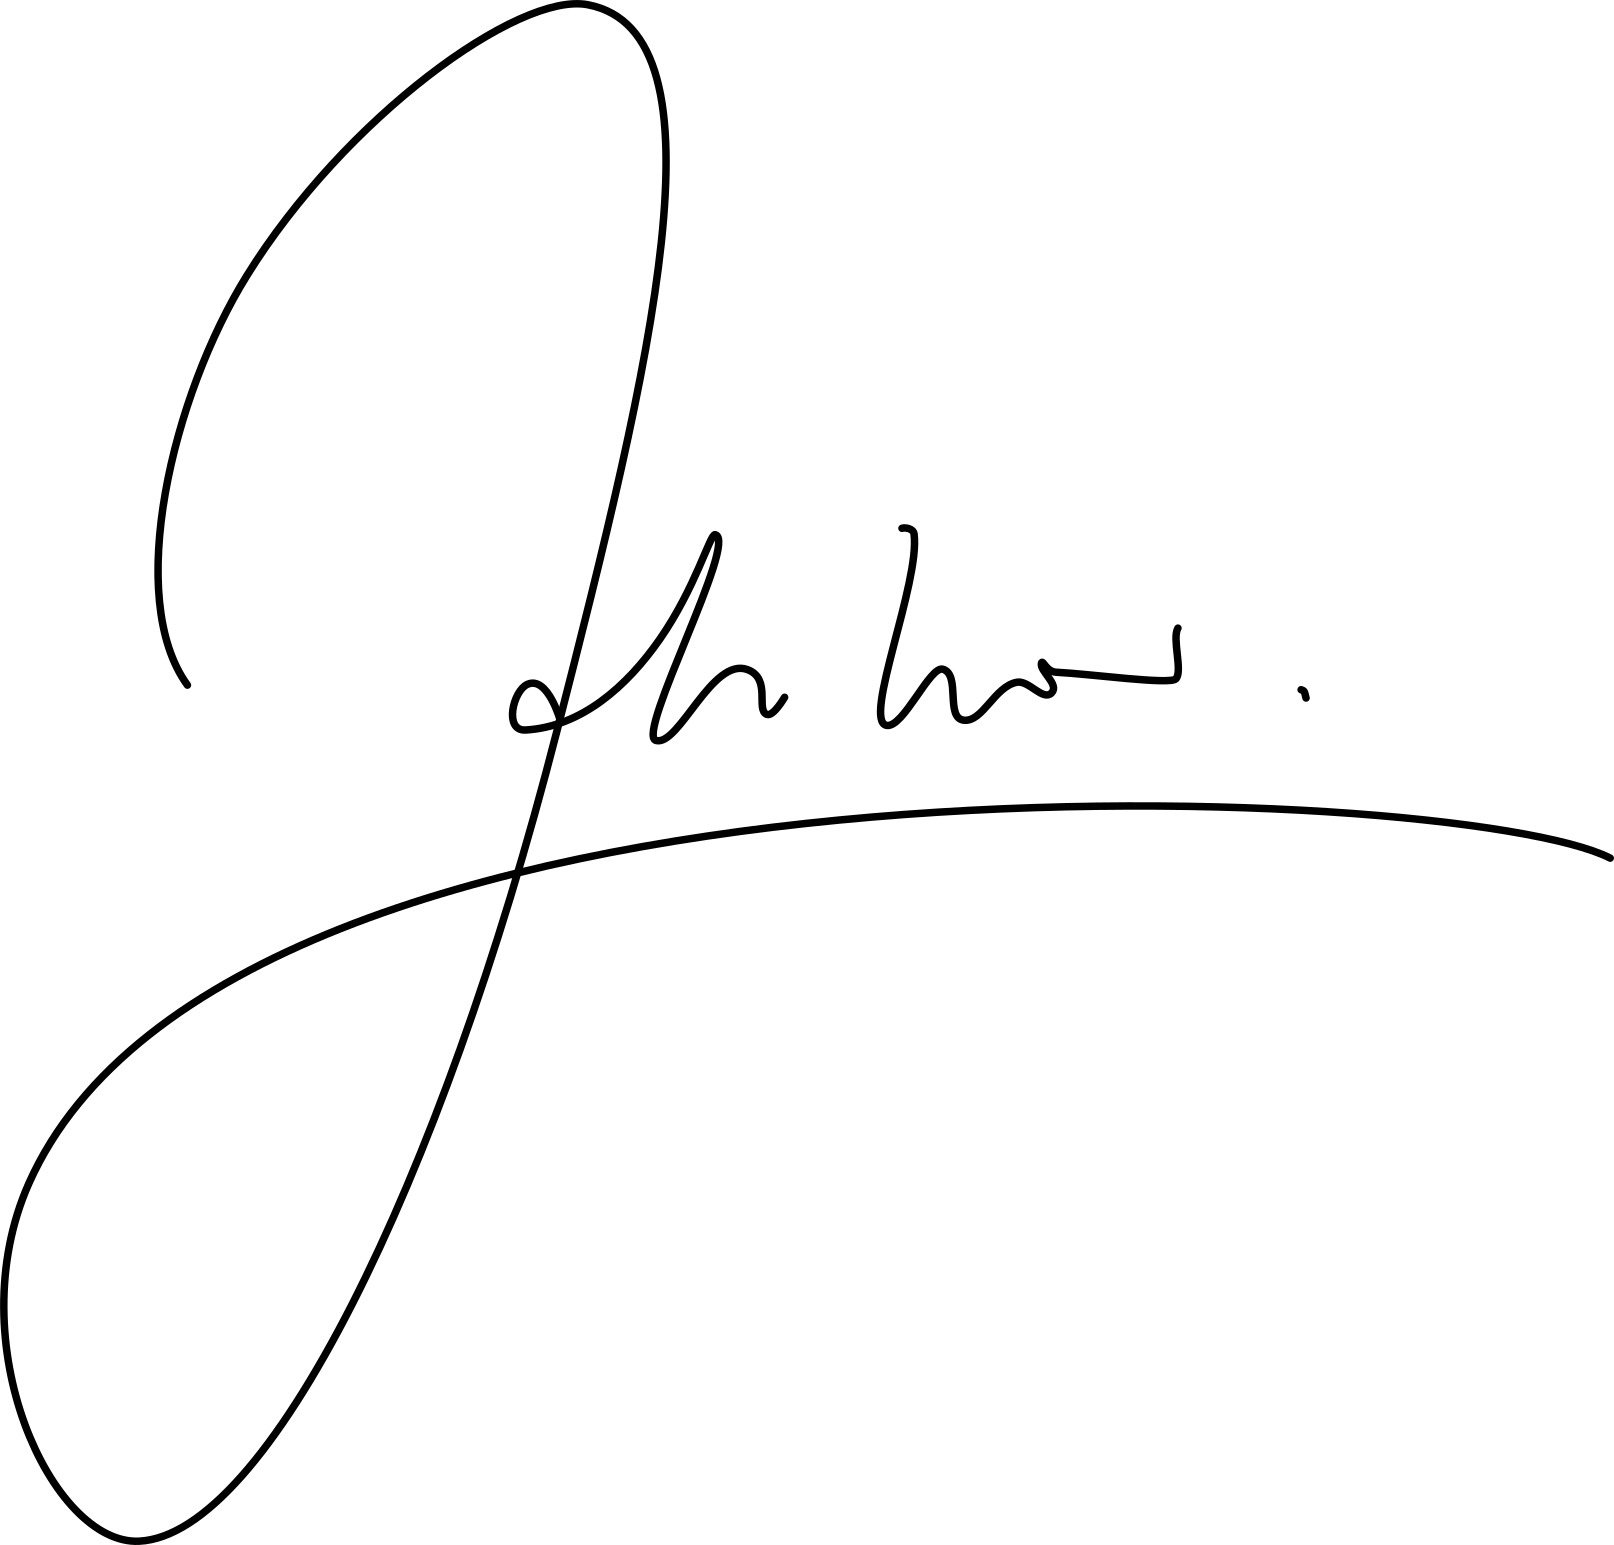
Signature of: éric zemmour